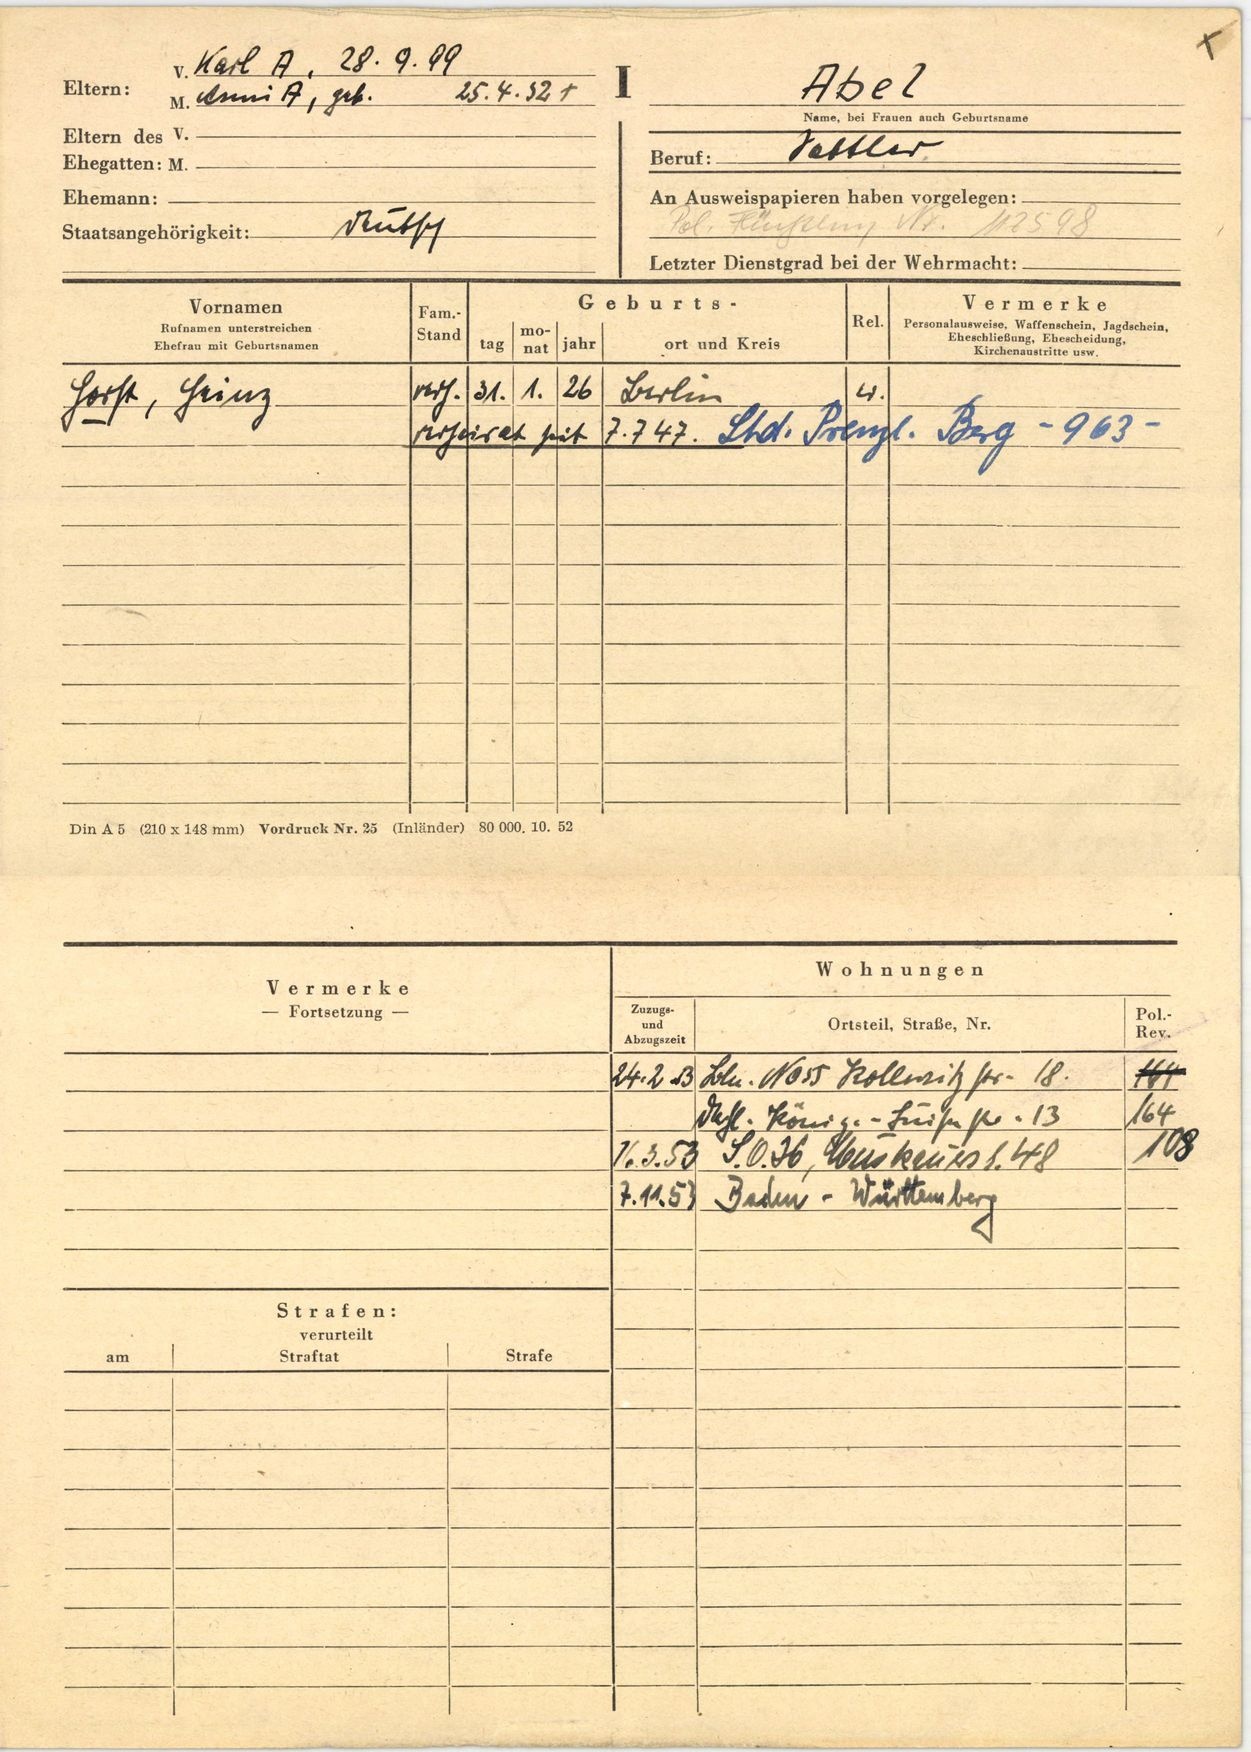
Abel